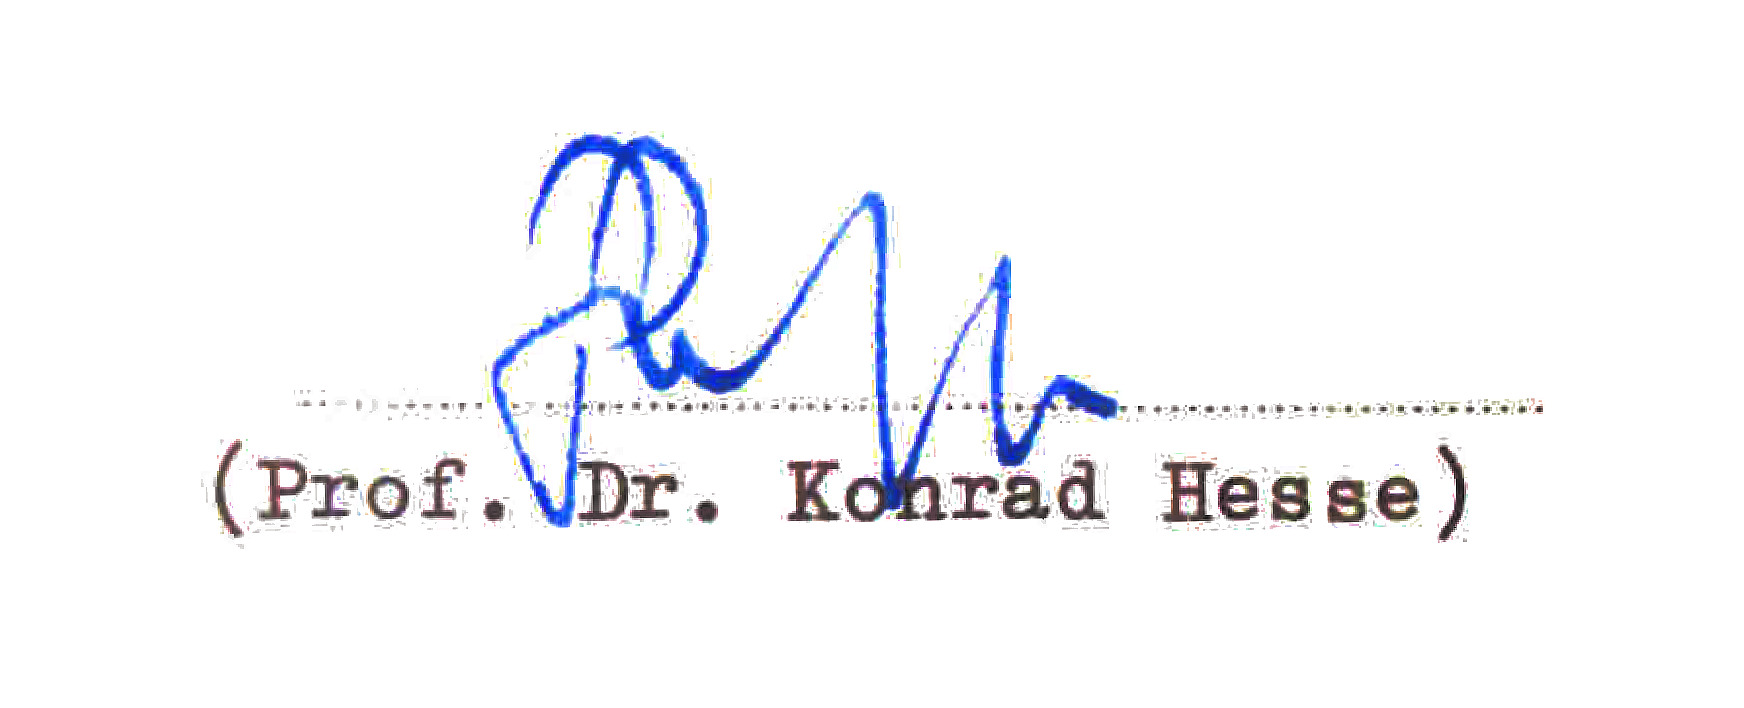
Signature of: konrad hesse